Question: What was observed in the imaging?
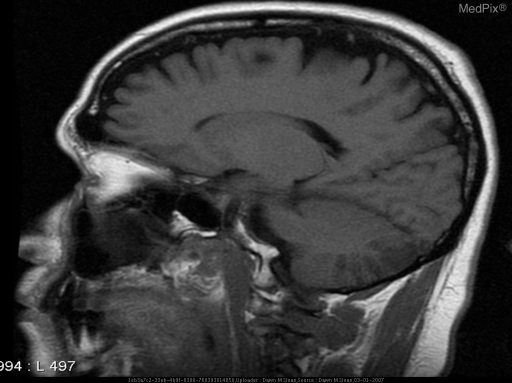
Answer: The imaging shows • CT on HD#1 demonstrated no evidence of infarction, inflammation, or bleeding.
• CT on HD#3 showed a change in density in areas of the left cerebellum
• MRI/MRA of the head and brain on HD#4 demonstrated subacute L PICA territory infarcts and normal intracranial MRA.
• MRI/MRA of the neck on HD#5 demonstrated no dissection, aneurysm or focal stenosis of the vertebral arteries. Infarcts in the left cerebellum in the PICA distribution can be clearly seen on this T1 weighted MRI..